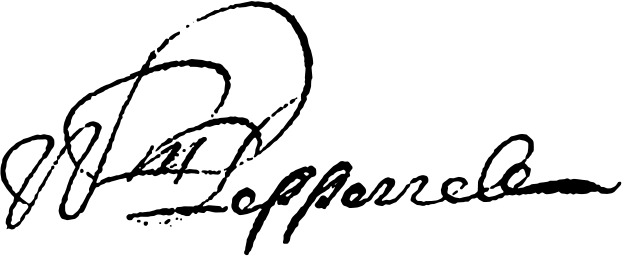
Signature of: william pepperrell